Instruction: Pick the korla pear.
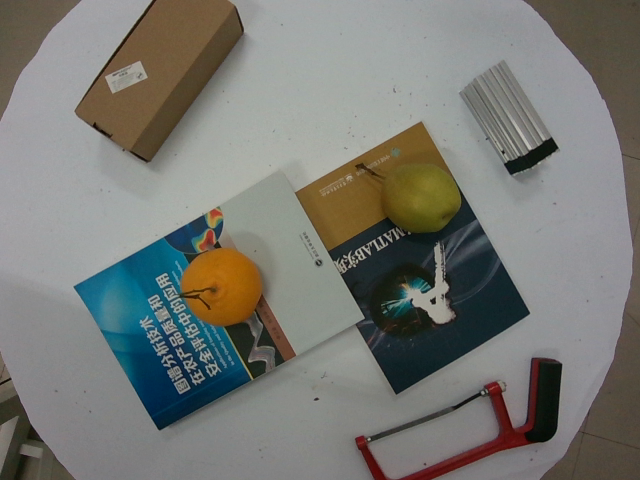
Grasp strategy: vertical